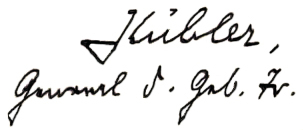
Signature of: ludwig kübler